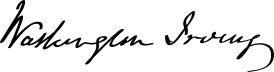
Signature of: washington irving